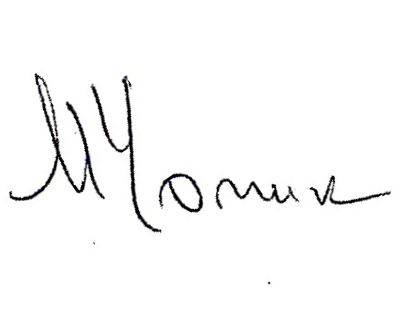
Signature of: marta chopyk